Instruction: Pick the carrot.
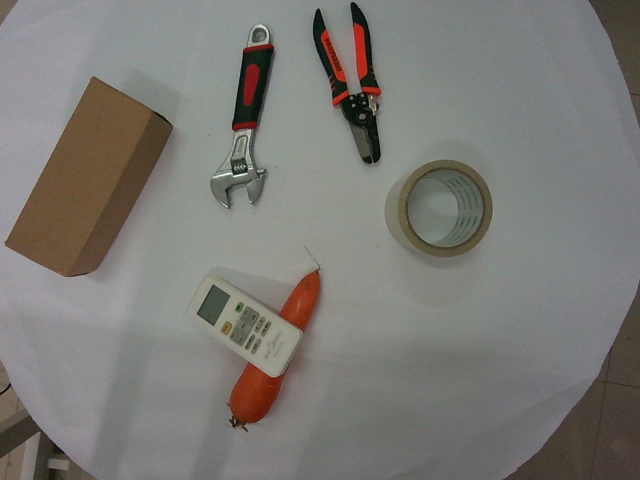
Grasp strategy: vertical